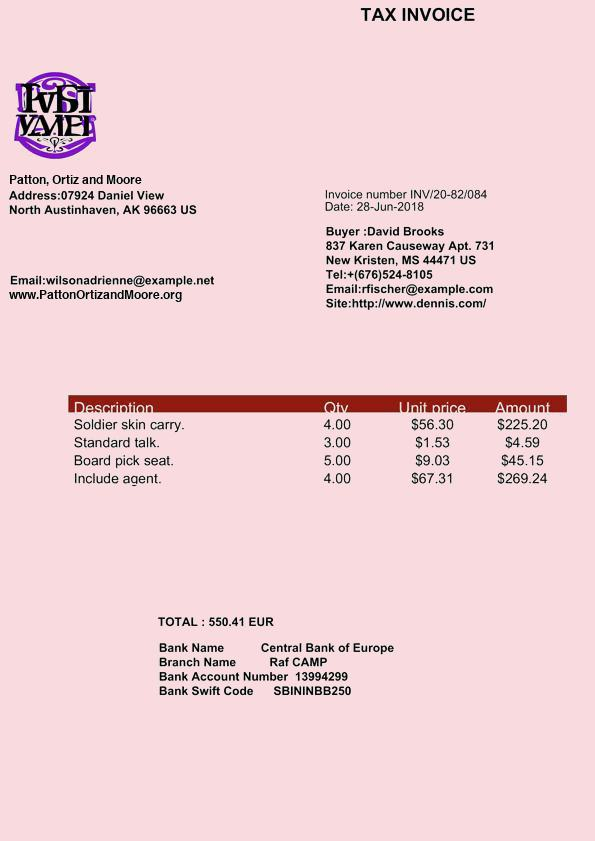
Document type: Invoice